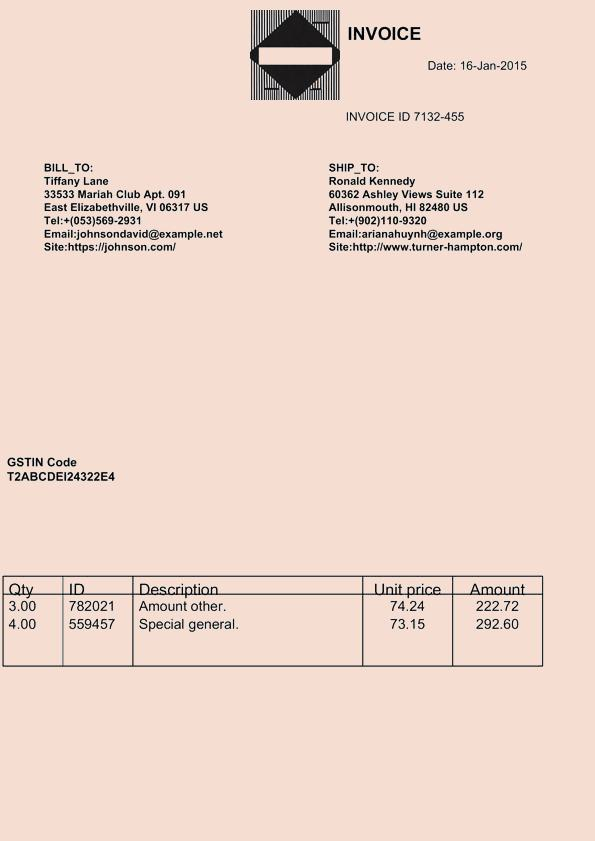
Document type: Invoice